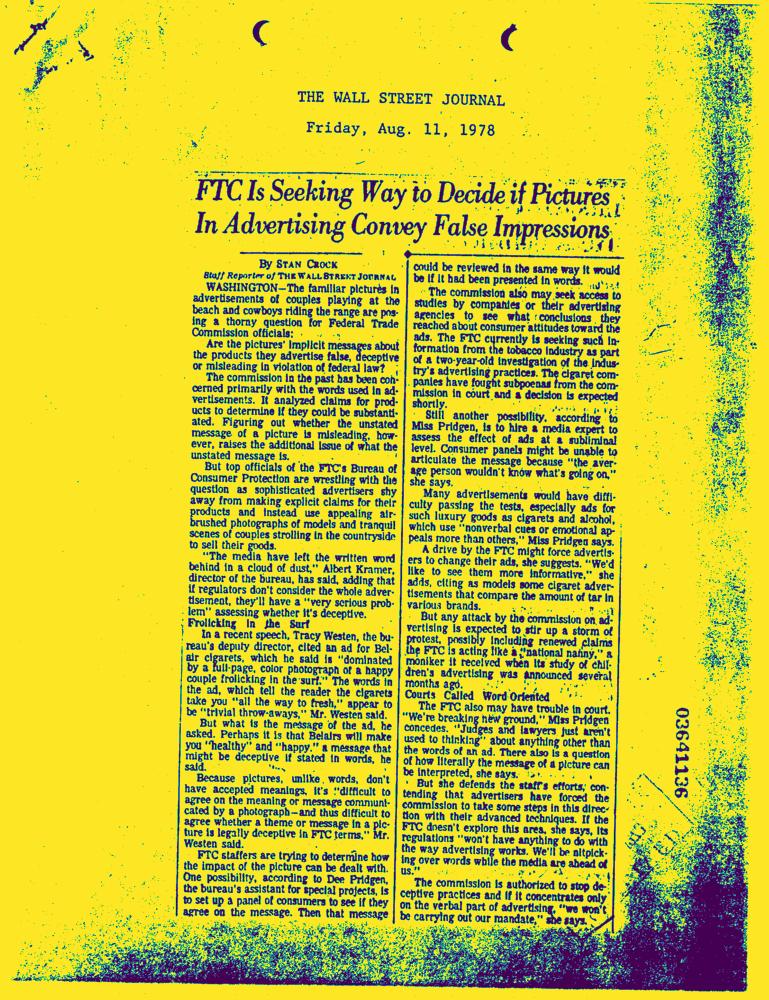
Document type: News-Article